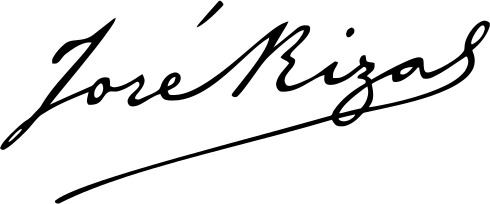
Signature of: josé rizal